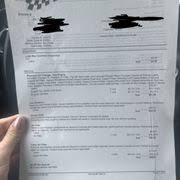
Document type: Invoice